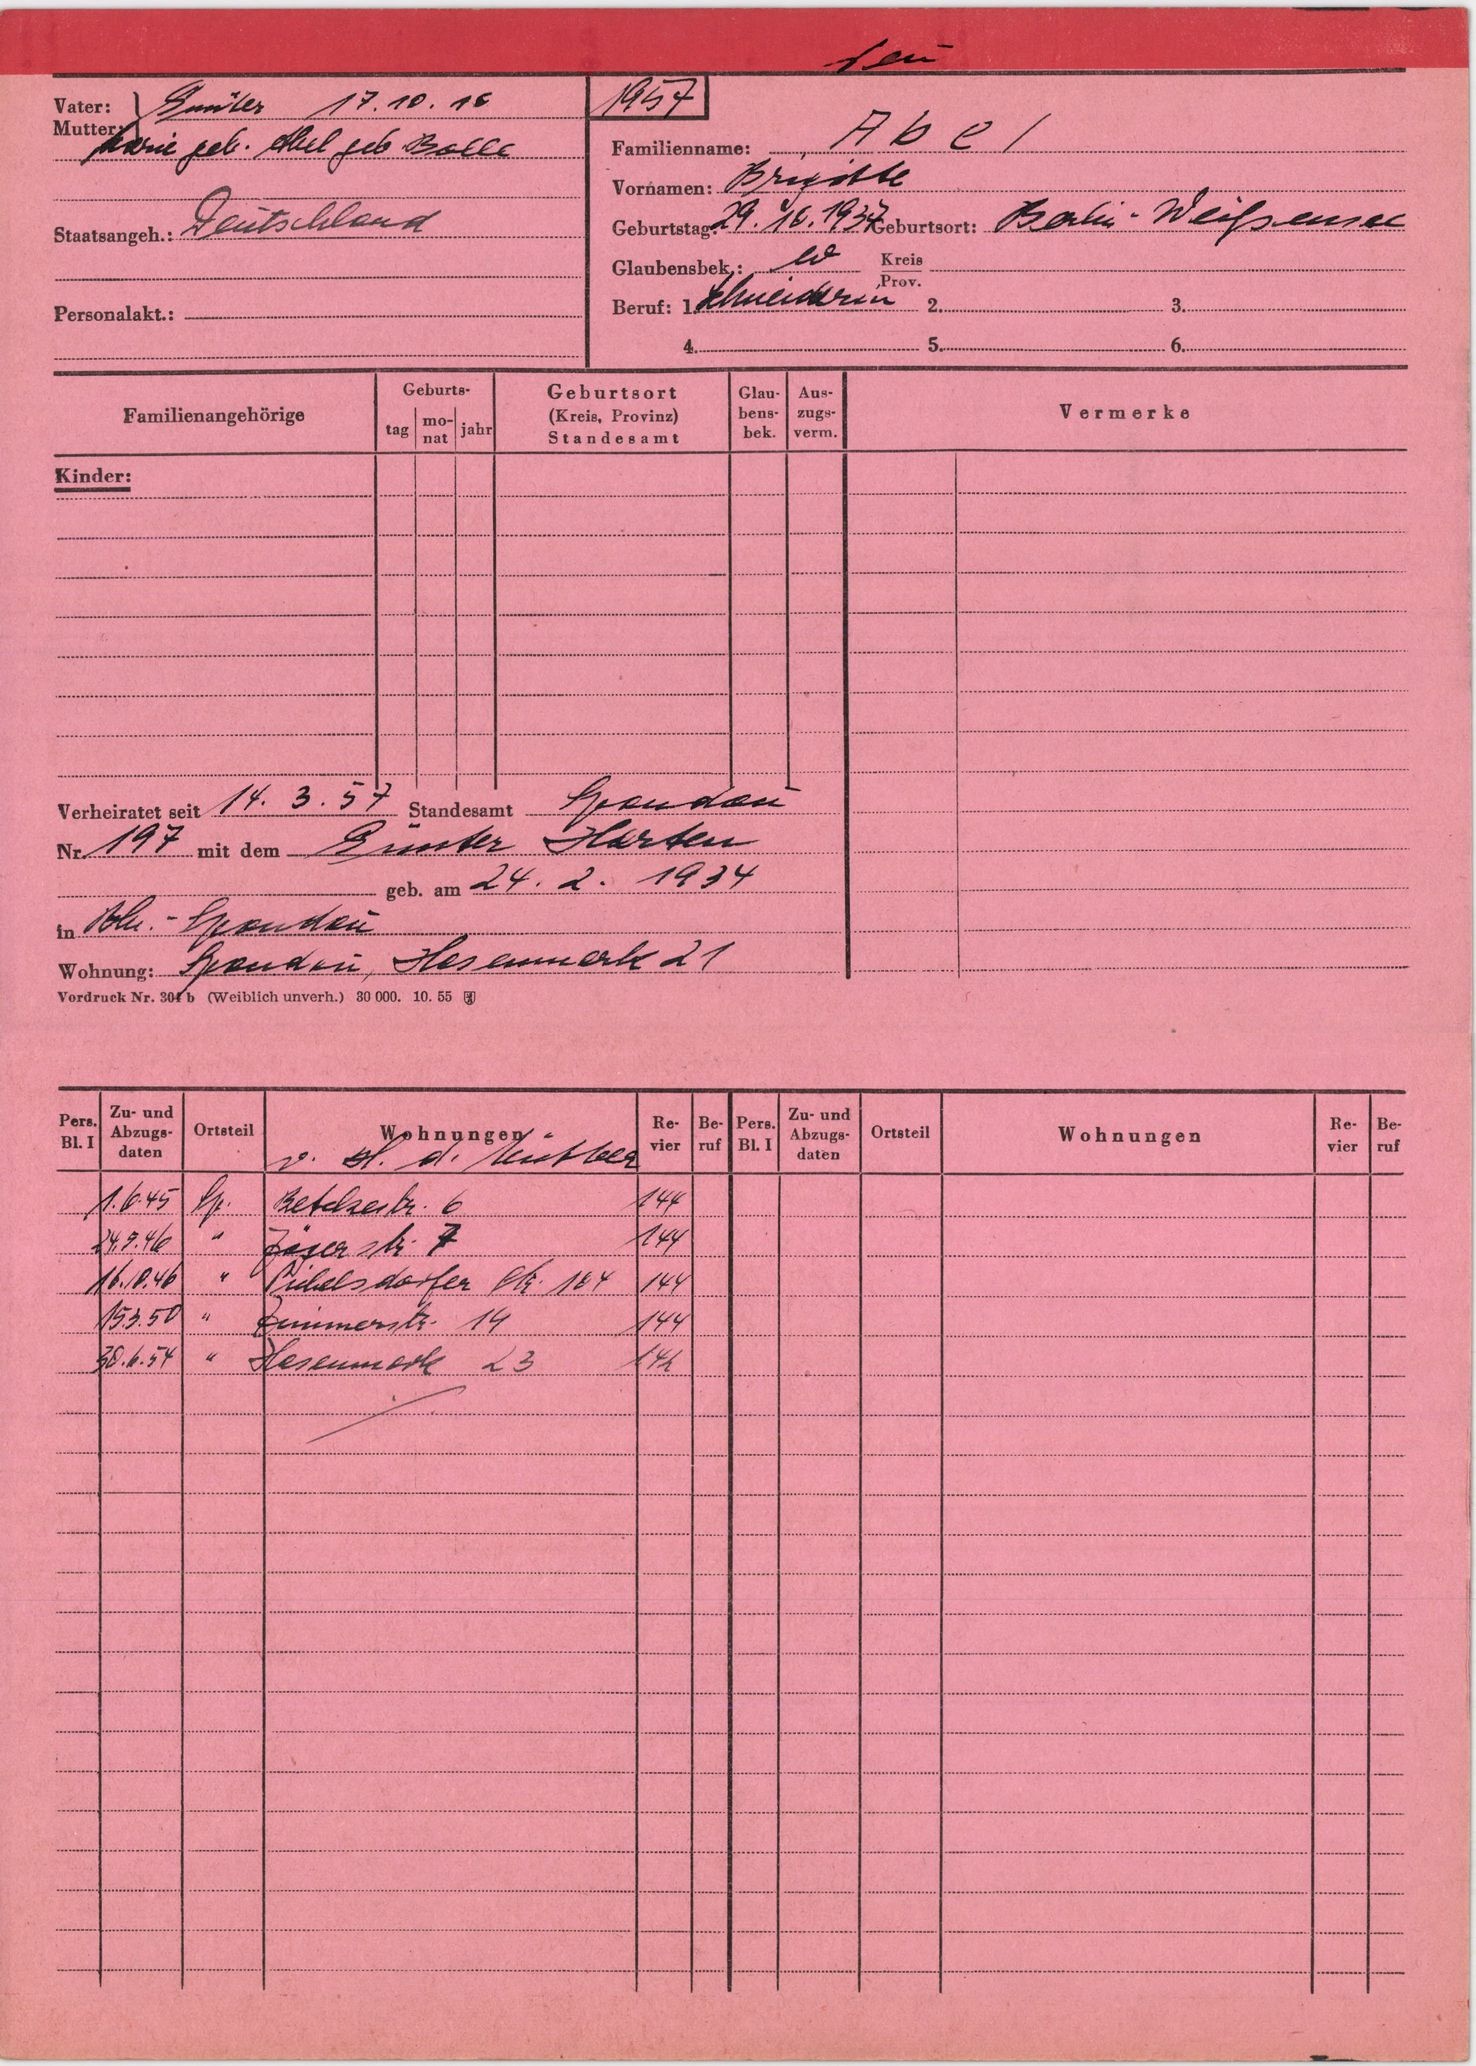
Abel